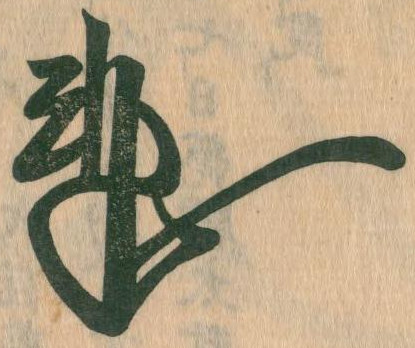
Signature of: ashikaga yoshizumi